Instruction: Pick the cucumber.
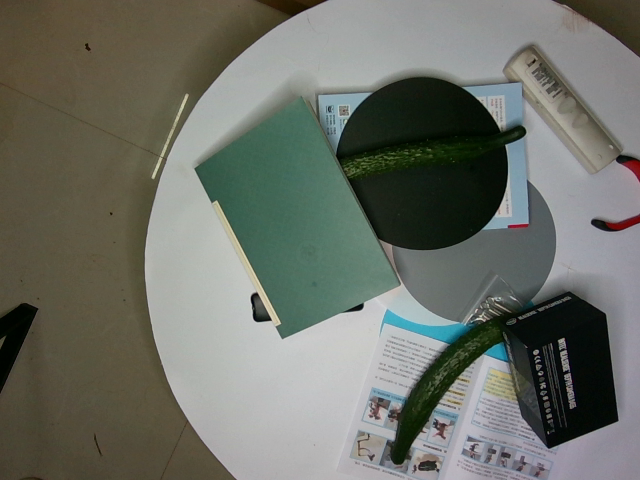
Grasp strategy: vertical